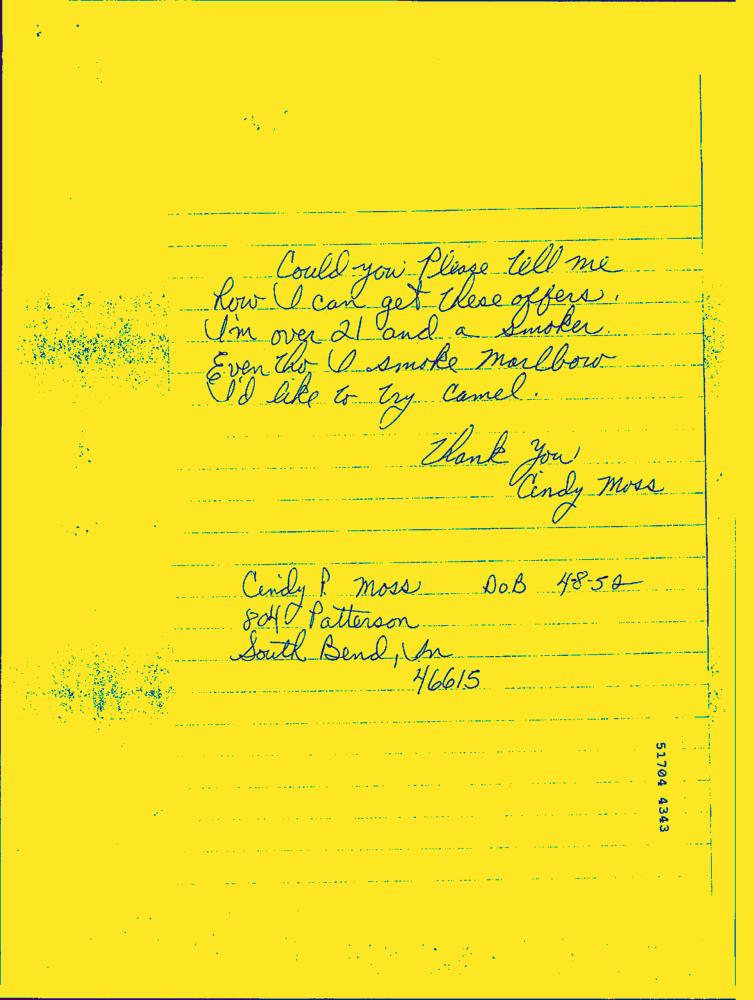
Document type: Hand-Written